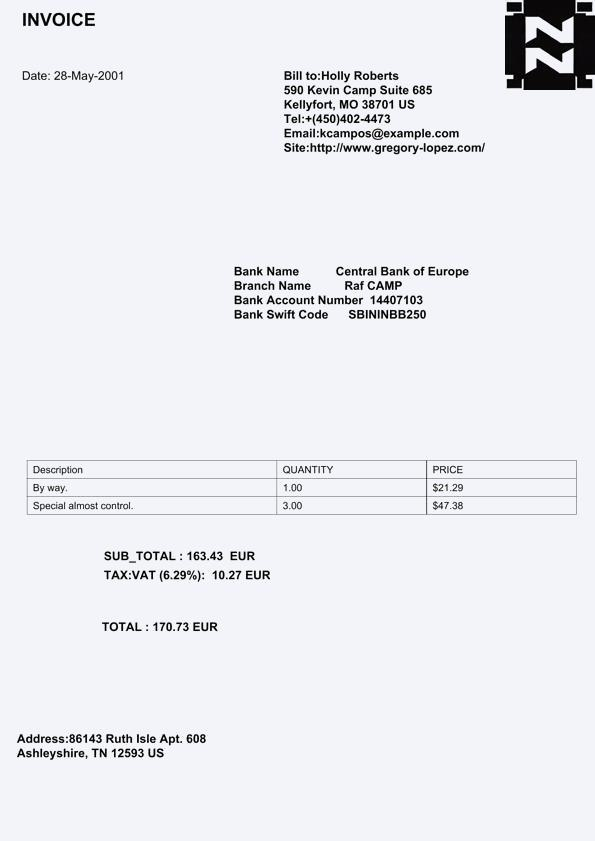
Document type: Invoice